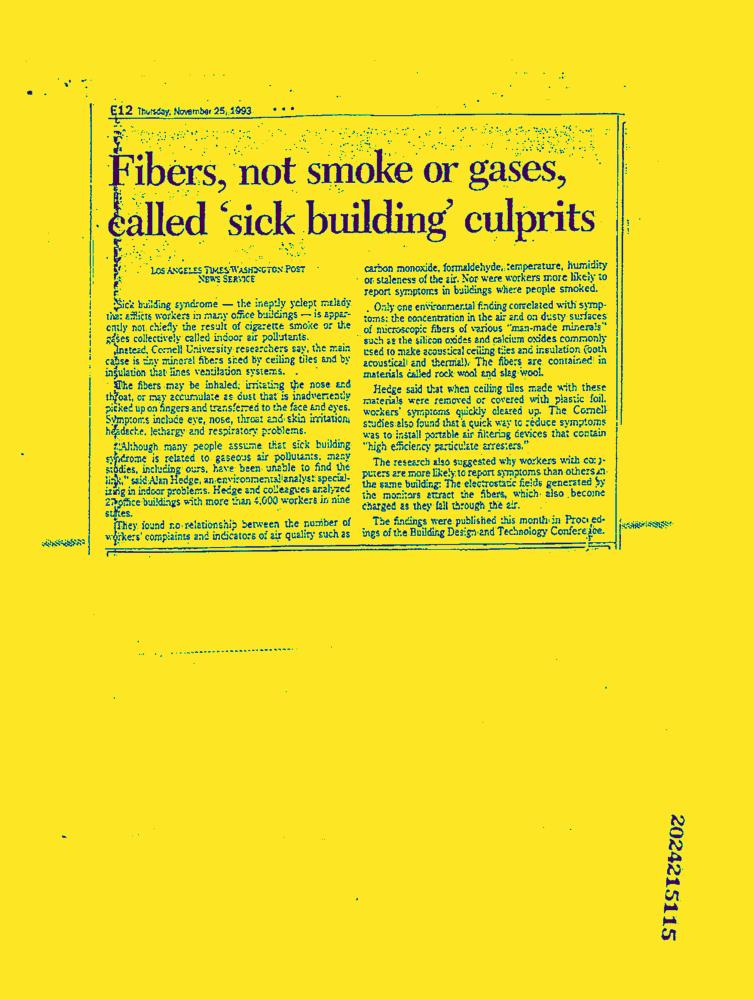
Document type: News-Article